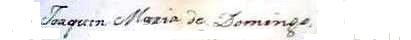
Signature of: q116620813